Question: What are the imaging findings?
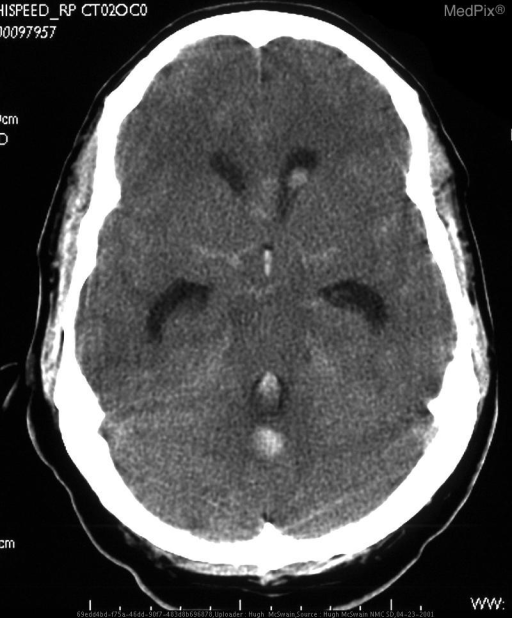
Answer: The imaging shows NCHCT demonstrates hemorrhage in the lateral ventricles and the fourth ventricle with intraparenchymal hemorrhage adjacent to this in the right cerebellum.  MRI demonstrates  multiple flow voids in the right cerebellum which enhance on post gadolinium images.  Angiography demonstrates right PICA aneurysm with a cerebellar AVM. NCHCT demonstrates hemorrhage in the fourth ventricle with intraparenchymal hemorrhage adjacent to this in the right cerebellum..